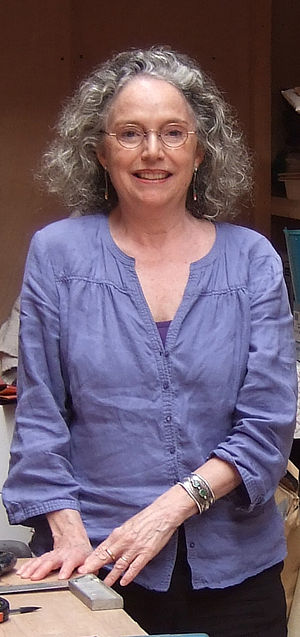
Français&#160;: Sara Holt, Paris, 2014